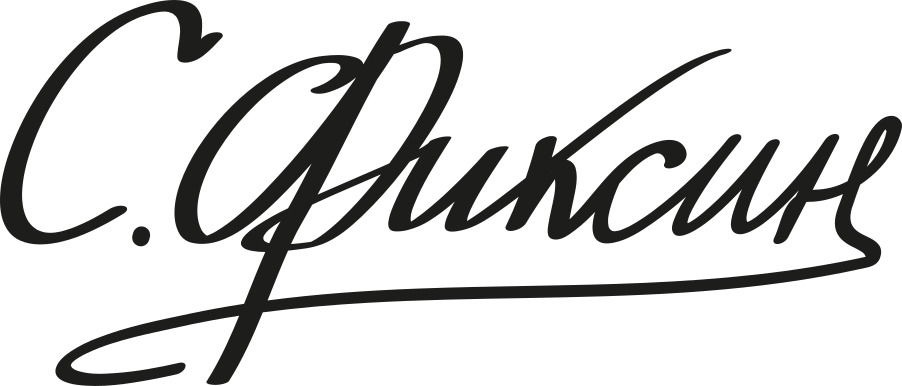
Signature of: sergey fiksin